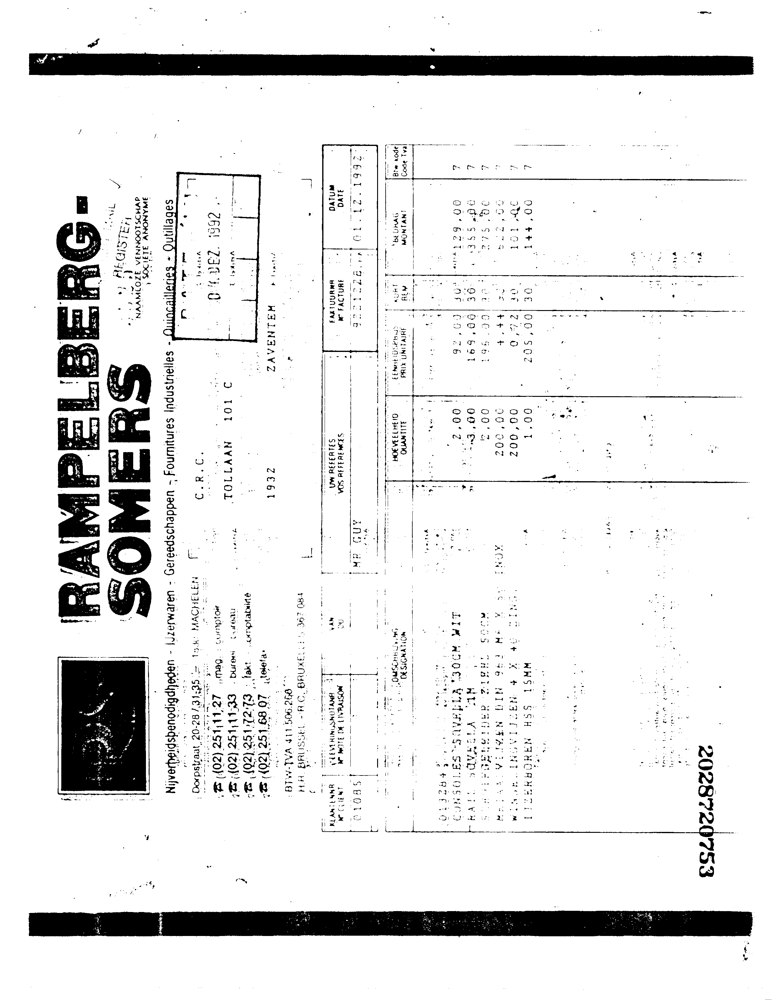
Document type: Invoice